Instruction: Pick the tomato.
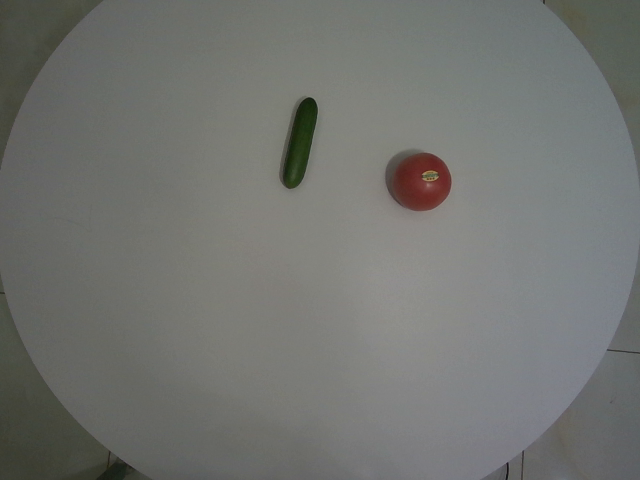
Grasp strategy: vertical